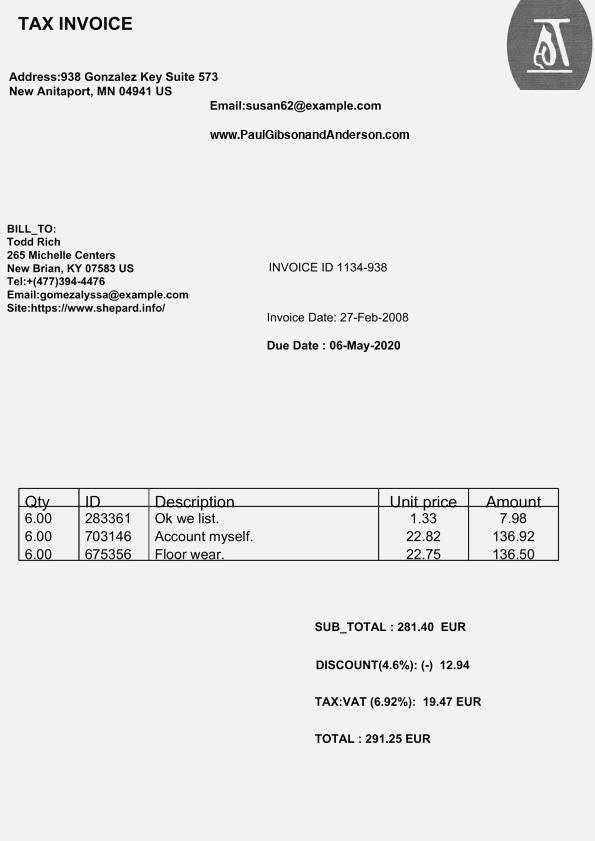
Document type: Invoice